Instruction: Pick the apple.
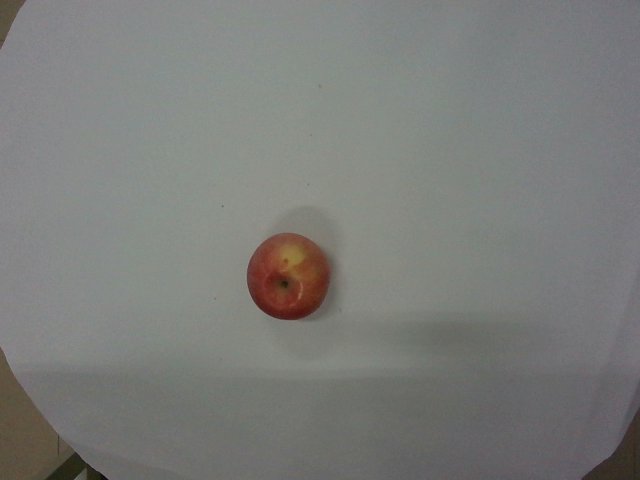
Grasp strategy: vertical